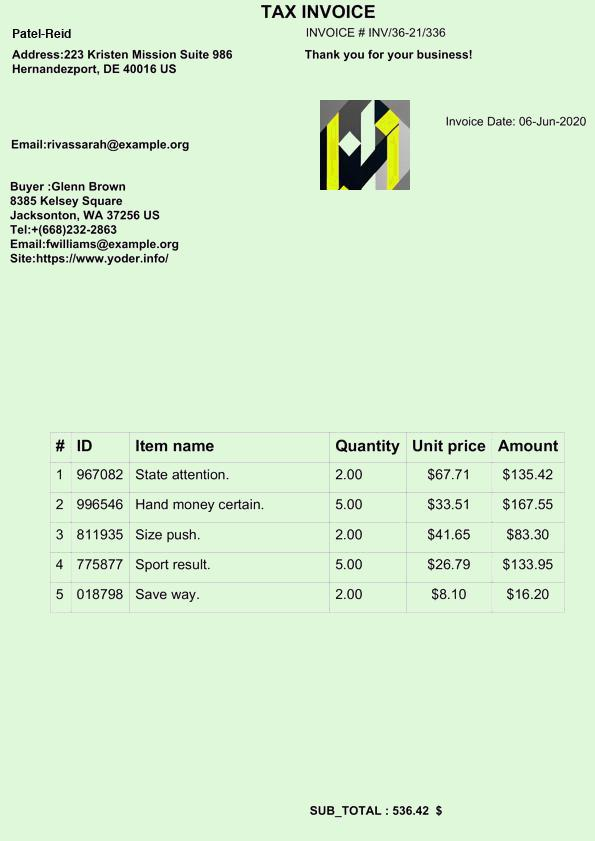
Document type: Invoice